Question: What is the total amount of taxes owed as per the document?
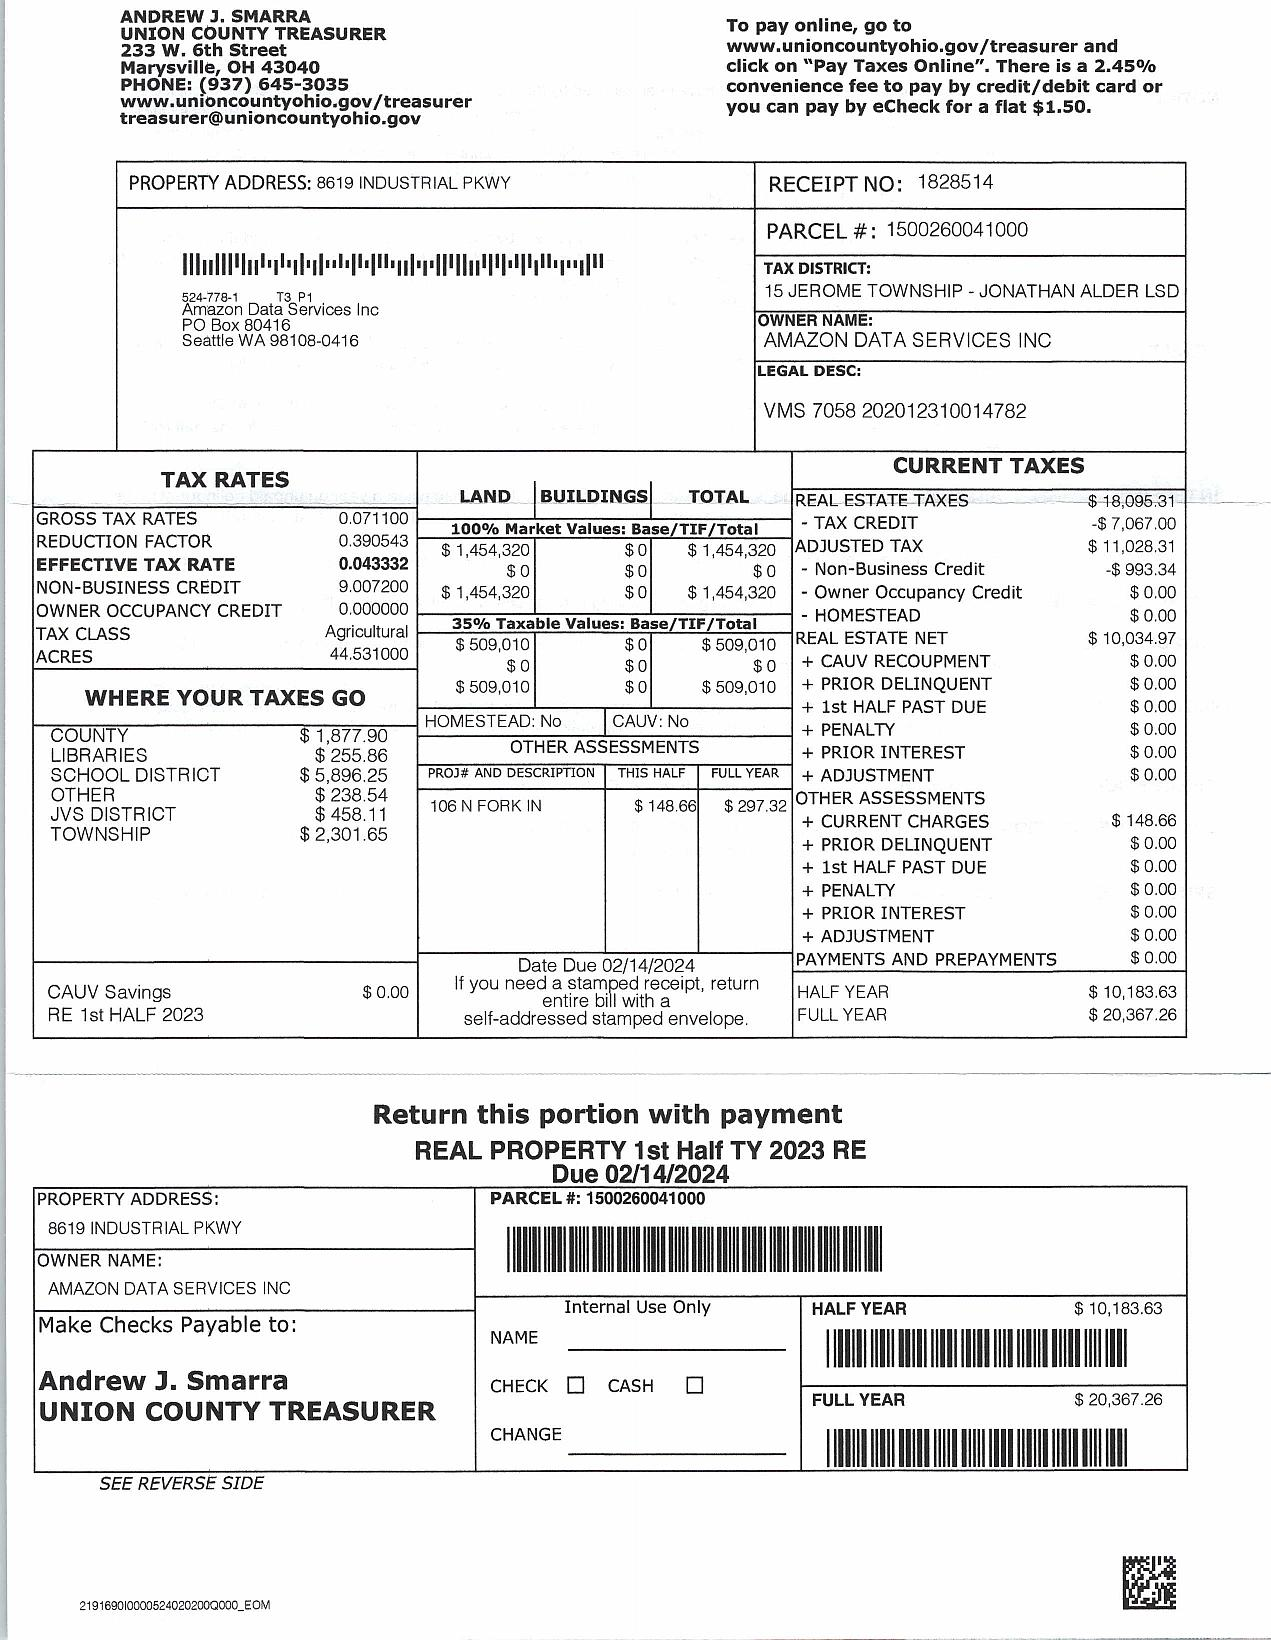
Answer: "$10,034.97 "